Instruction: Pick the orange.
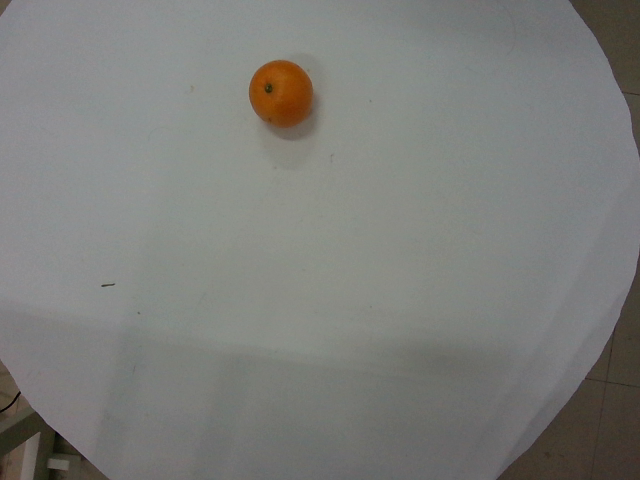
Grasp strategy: vertical